Question: Describe the condition in detail:
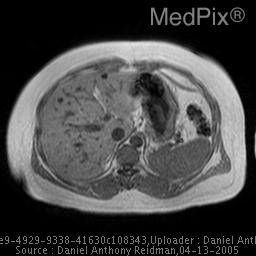
Answer: The disease is discussed as: Incidence: .15-2.8% of autopsies
Etiology: failure of involution of embryonic bile ducts
Associations: polycystic liver disease
Symptoms: asymptomatic

Bile duct hamartoma, aka von Meyenburg complex, is a benign tumor composed of disorganized bile ducts and ductules and fibrocollagenous stroma. Although bile duct hamartoma is benign, there have been reports of an association of cholangiocarcinoma with multiple bile duct hamartomas.
Bile duct hamartoma has a nonspecific imaging appearance and can simulate metastases or microabscesses. Therefore, histologic diagnosis is required.